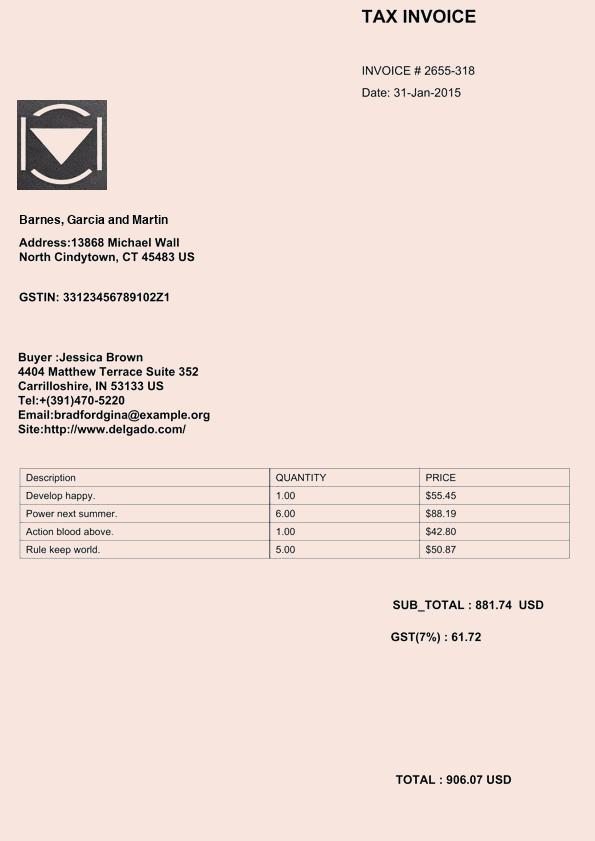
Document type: Invoice